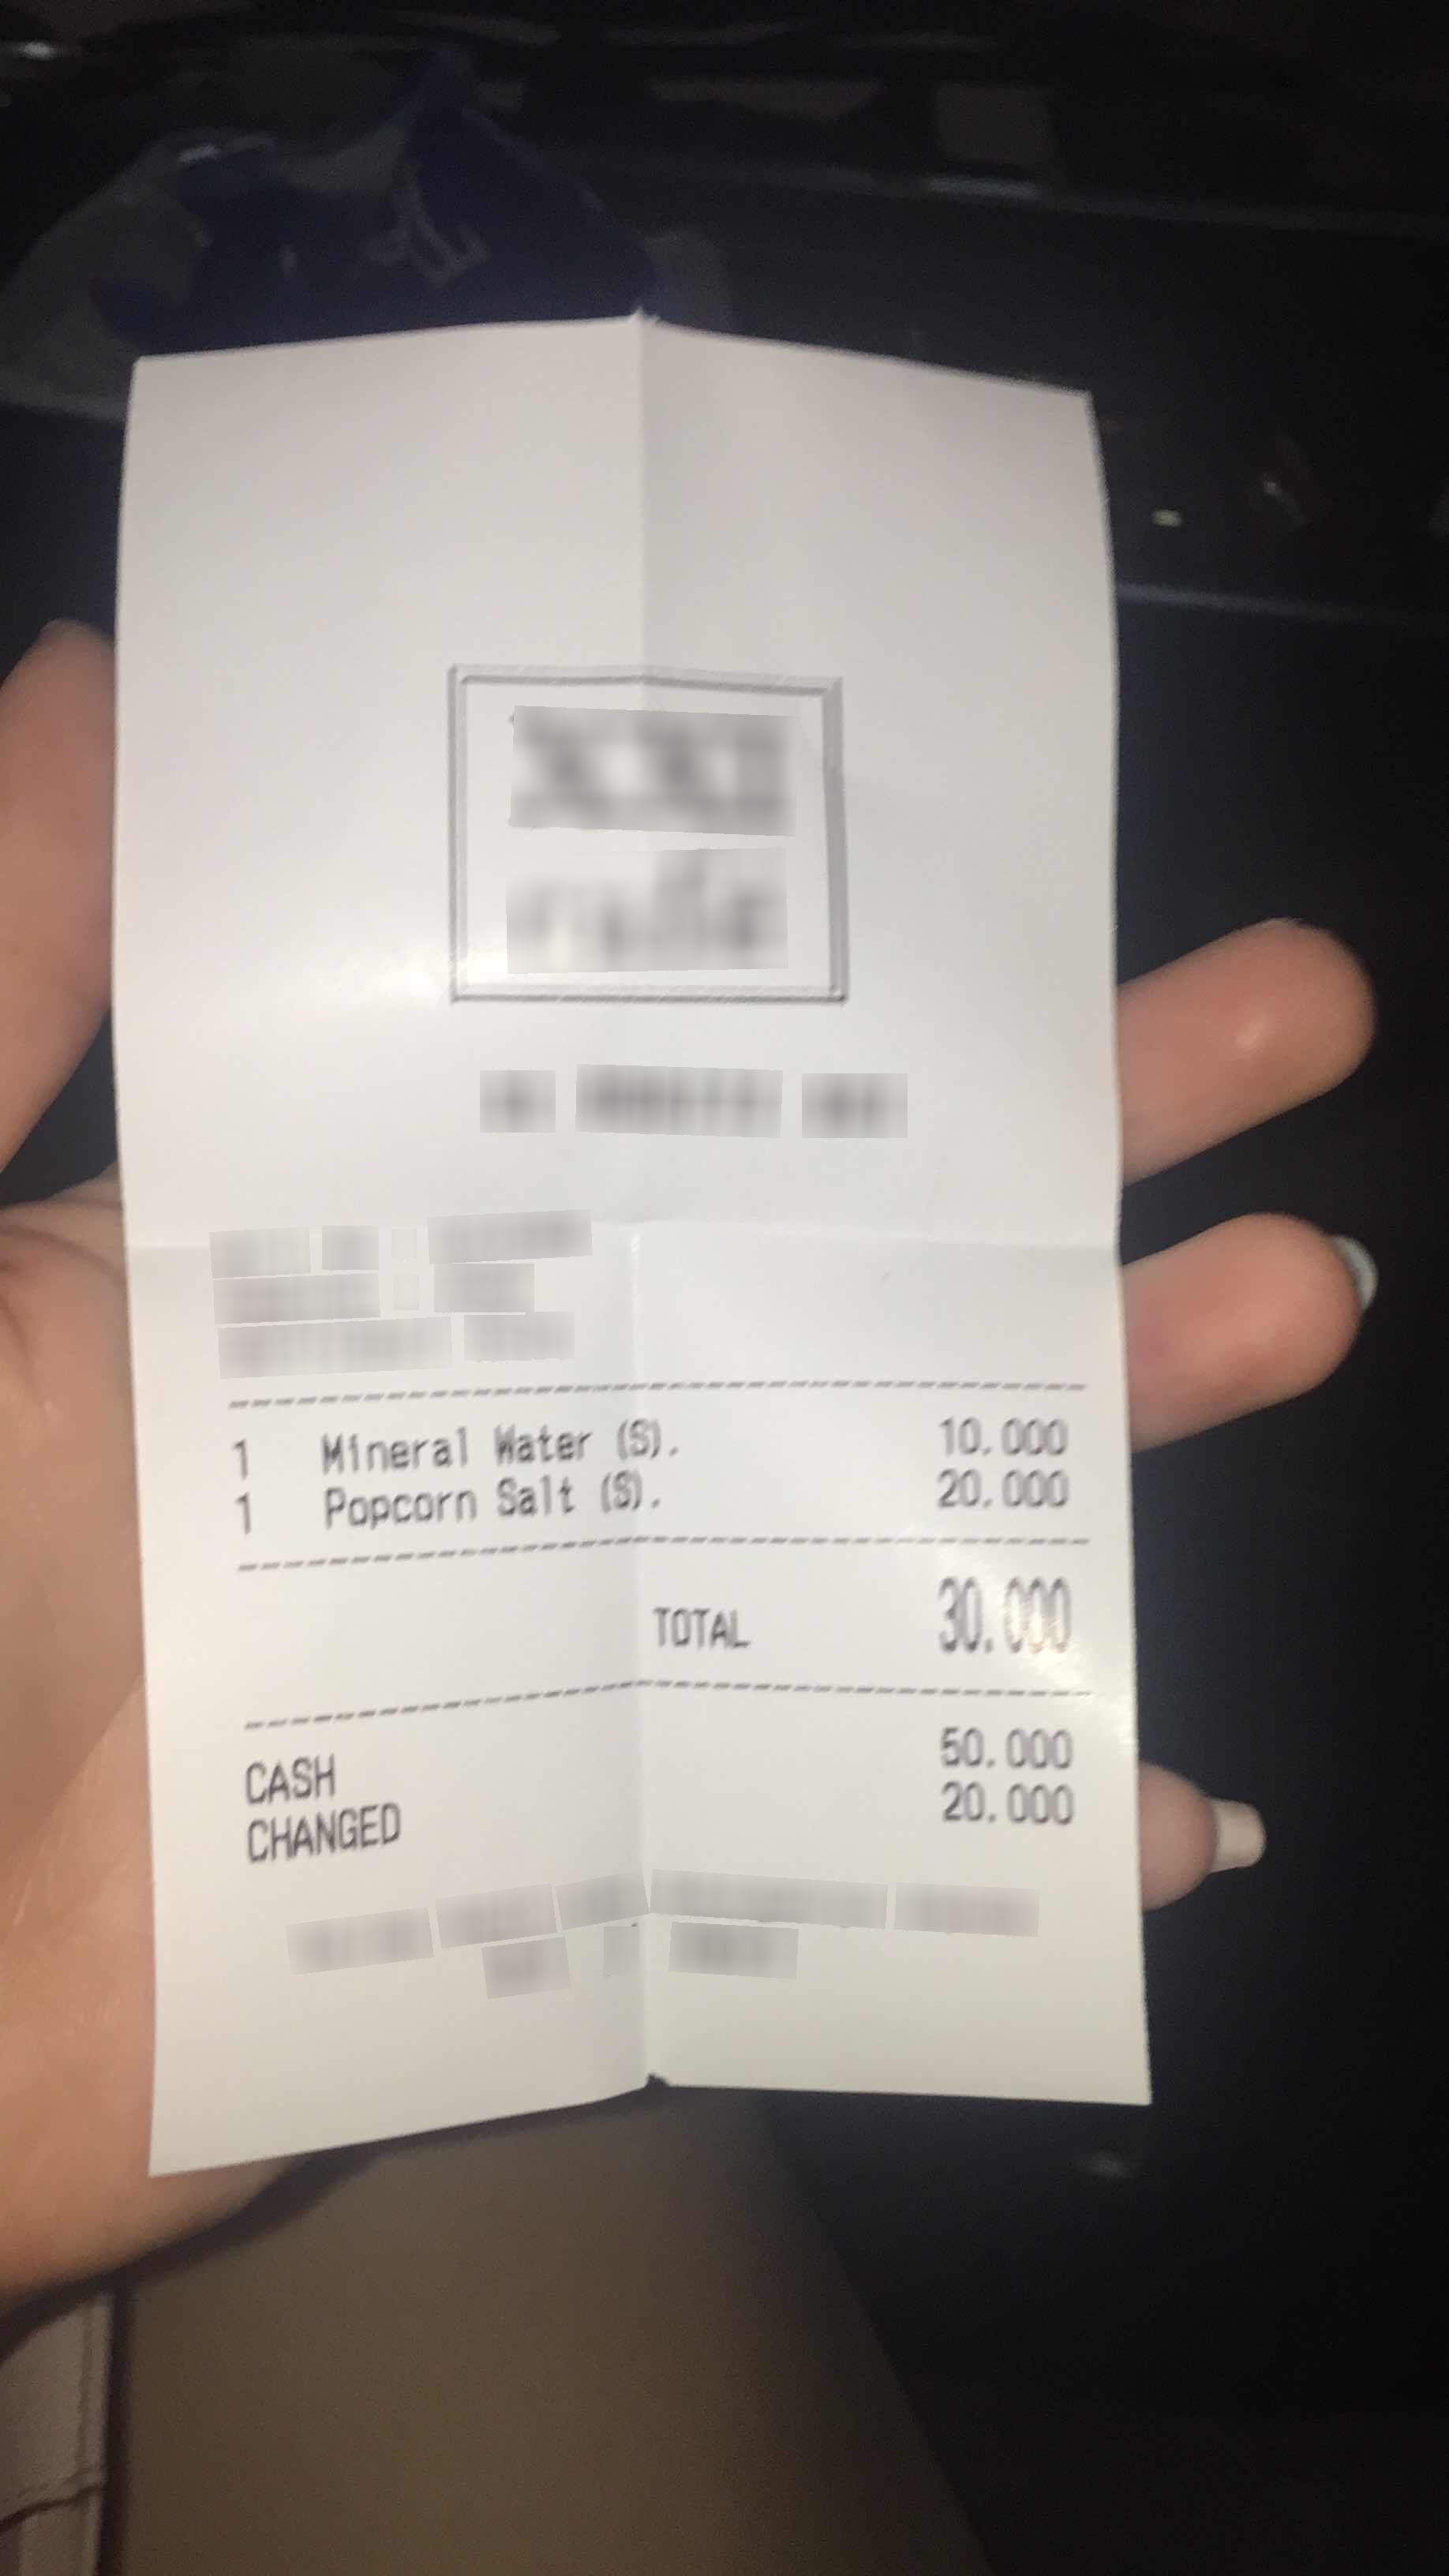
Number of items: 2
Total: 30.000
OCR text regions:
text: TOTAL
text: 30.000
text: CASH
text: 50.000
text: CHANGED
text: 20,000
text: 1
text: Mineral
text: Water
text: (S).
text: 10,000
text: 1
text: Popcorn
text: Salt
text: (S).
text: 20,000